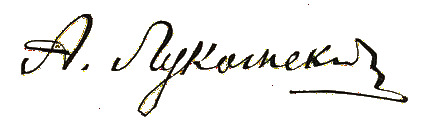
Signature of: alexander lukomsky